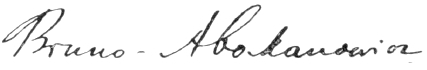
Signature of: bruno abakanowicz